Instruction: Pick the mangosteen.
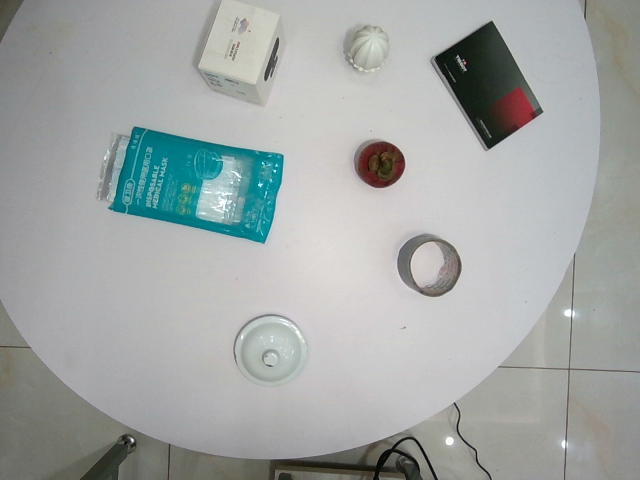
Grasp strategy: vertical